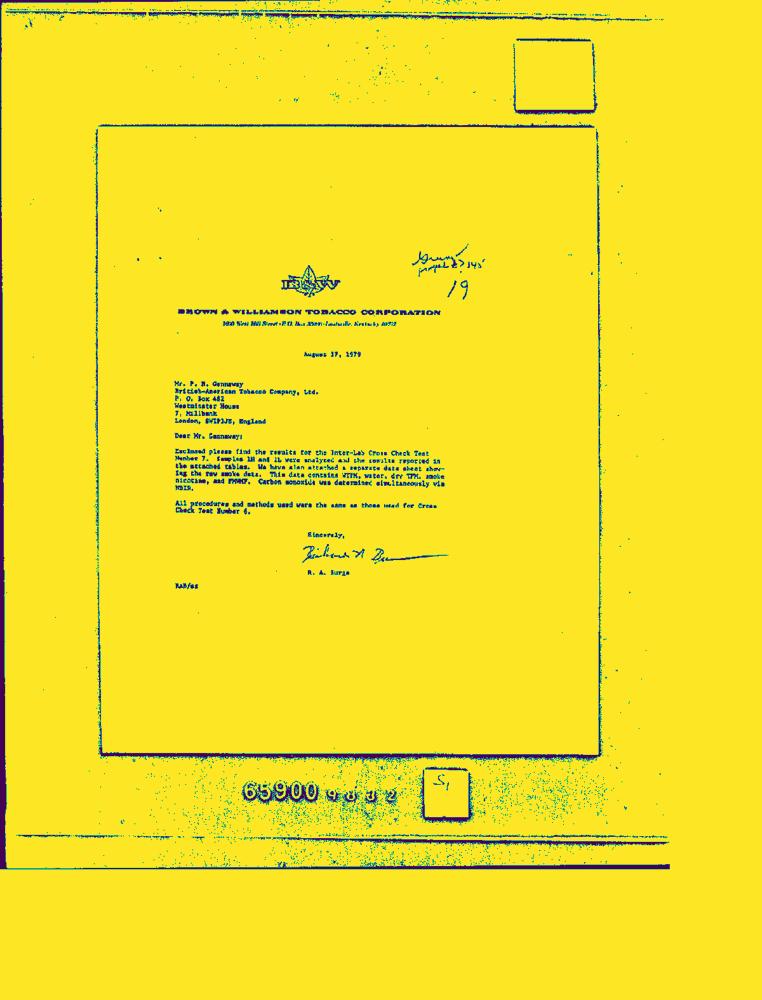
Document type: Letter-Doc